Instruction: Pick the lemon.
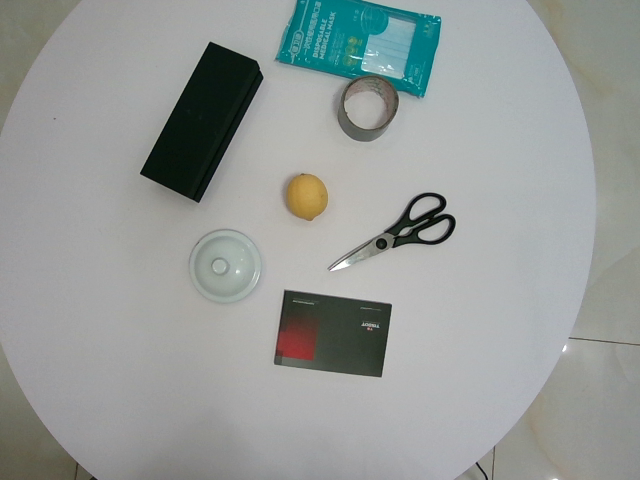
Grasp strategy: vertical